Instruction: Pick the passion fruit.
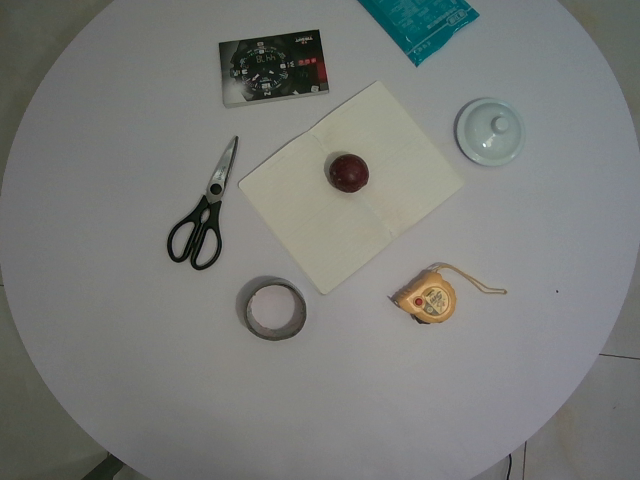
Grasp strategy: vertical